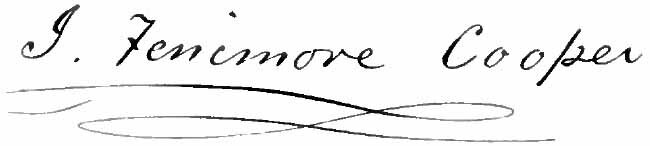
Signature of: james fenimore cooper